Identify and extract the amount in words, amount in numbers, payee name, cheque date, and bank name from the image.
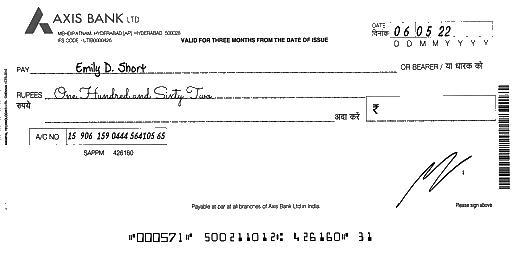
amt_in_words: One Hundred and Sixty Two
amt_in_figures:
payee_name: Emily D. Short
bank_name: AXIS BANK
cheque_date: 06/05/22